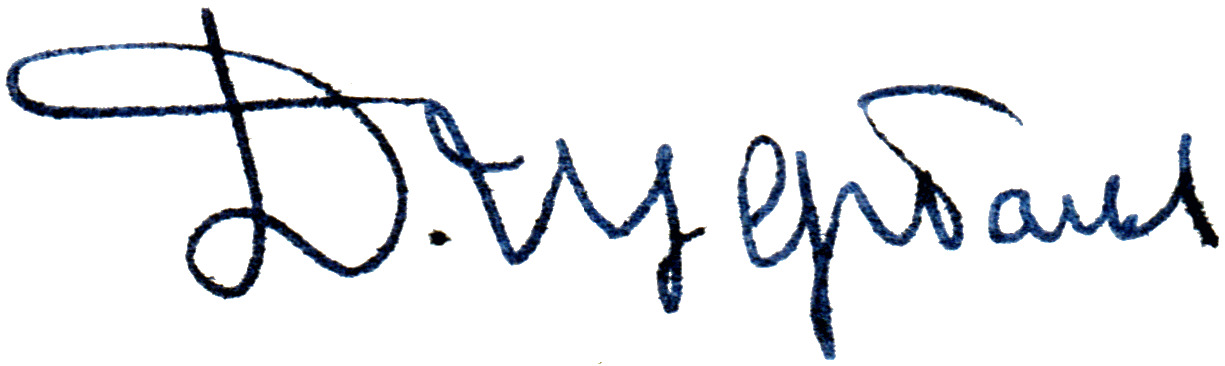
Signature of: dmitri ivanovich shcherbakov